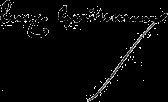
Signature of: jean baptiste claude eugène guillaume